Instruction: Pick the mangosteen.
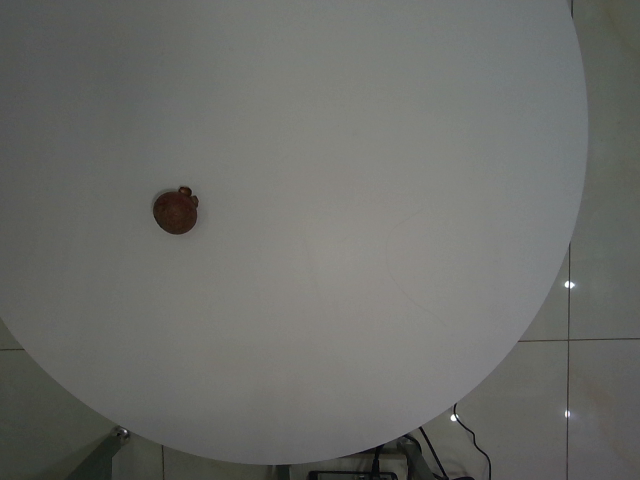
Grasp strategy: vertical